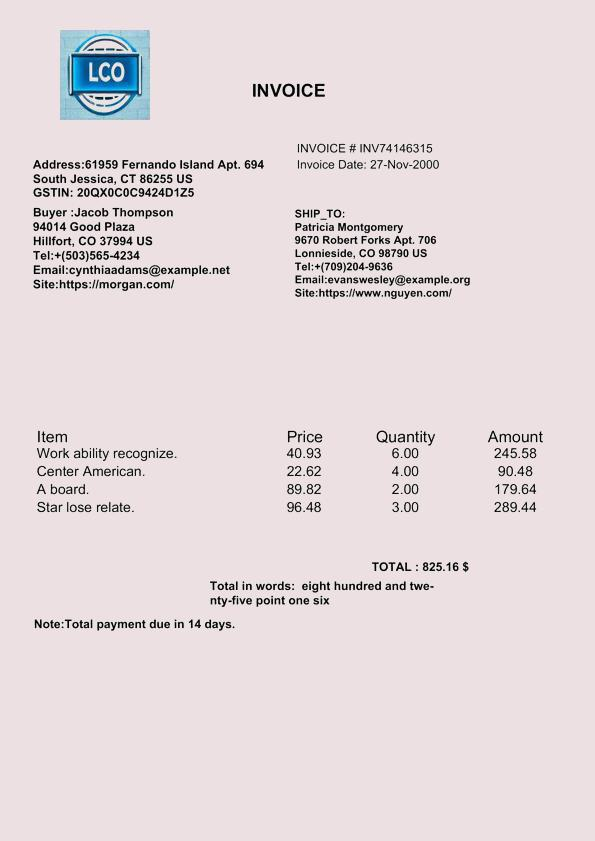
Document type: Invoice